Question: How does the patient history play a role?
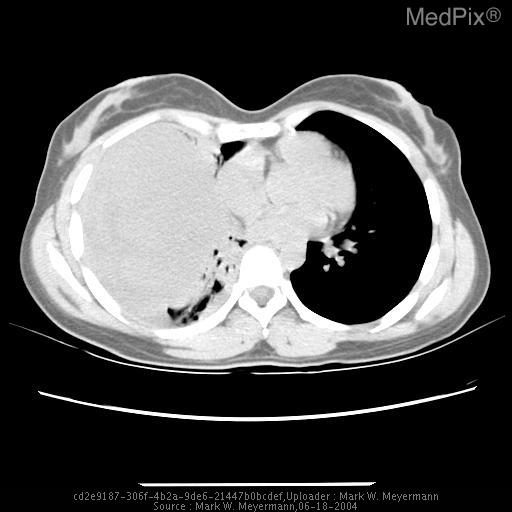
Answer: The patient's history of 26-year old shortness-of-breath walking one flight of stairs for roughly twenty yards. 5 years ago she was diagnosed with a bulky embryonal rhabdomyosarcoma of her right hand. She received 5400 cGy to the area and hoping to gain local control.  She did have local recurrence and required amputation in 2001 when the locally recurrent tumor became bulking and had uncontrolled bleeding. is key in understanding the case.